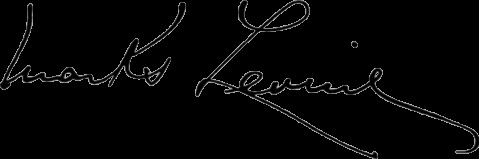
Signature of: marks levine